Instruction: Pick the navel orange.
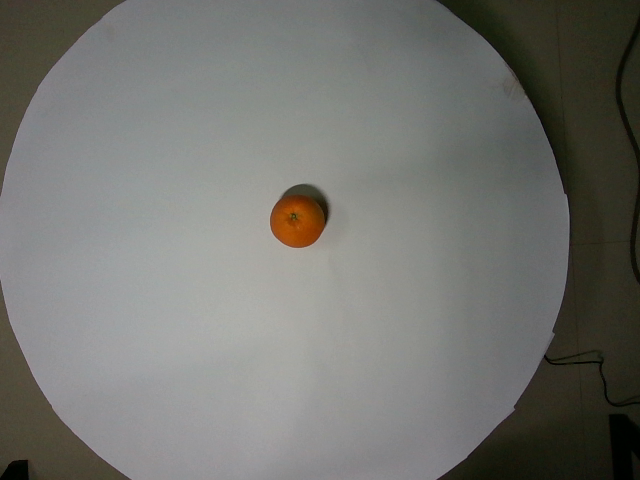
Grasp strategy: vertical